Question: What was observed in the imaging?
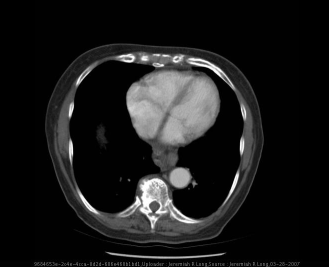
Answer: The imaging shows Frontal and lateral chest radiographs demonstrate no acute cardiopulmonary disease (clear lungs) as well as senescent change within the aorta and spine.  Additionally a soft tissue density mass is present within the middle mediastinum with an internal air fluid level behind the heart disrupting the azygoesophageal edge.

Axial CT images with oral and intravenous contrast material demonstrate a sliding hiatal hernia with the gastroesophageal junction and a portion of the proximal stomach superior to the diaphragm.  An MPR obliqued image further demonstrates this superior migration of the gastroesophageal junction into the thorax. Axial CT images with oral and intravenous contrast material demonstrate a sliding hiatal hernia with the gastroesophageal junction and a portion of the proximal stomach superior to the diaphragm.  An MPR obliqued image further demonstrates this superior migration of the gastroesophageal junction into the thorax..